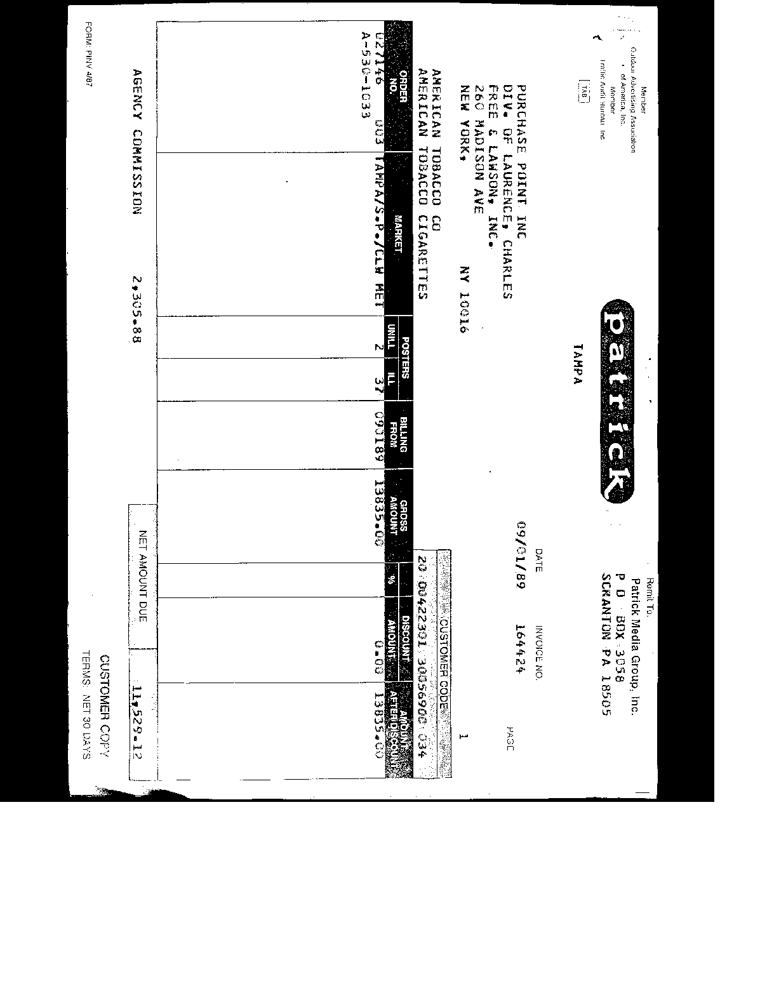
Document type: Invoice